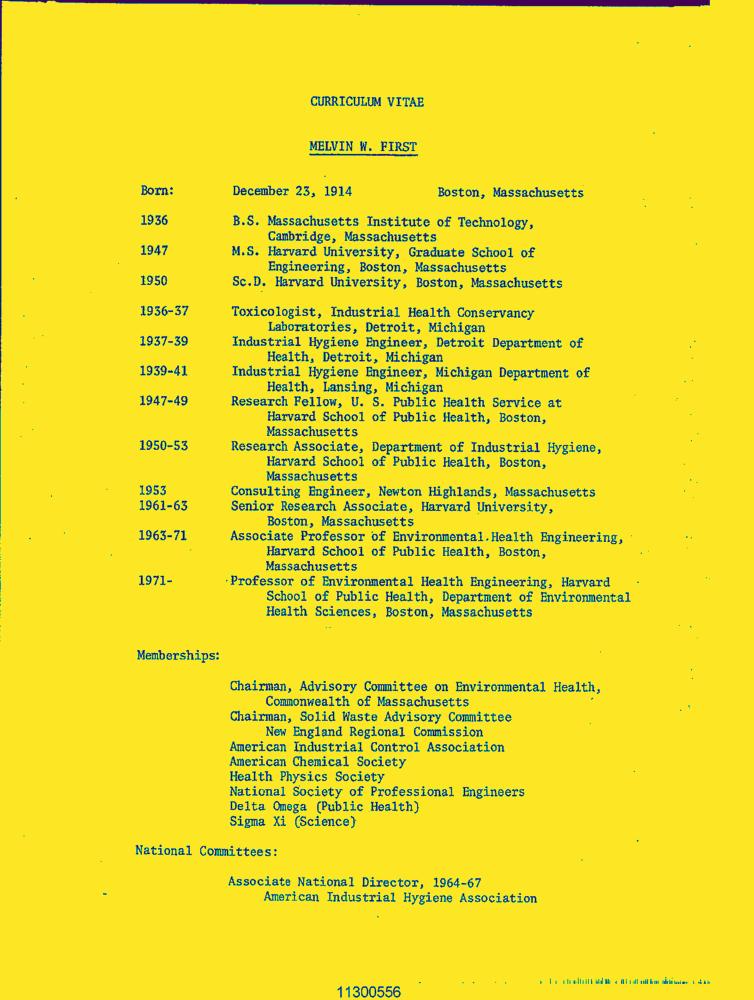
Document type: Resume-Doc